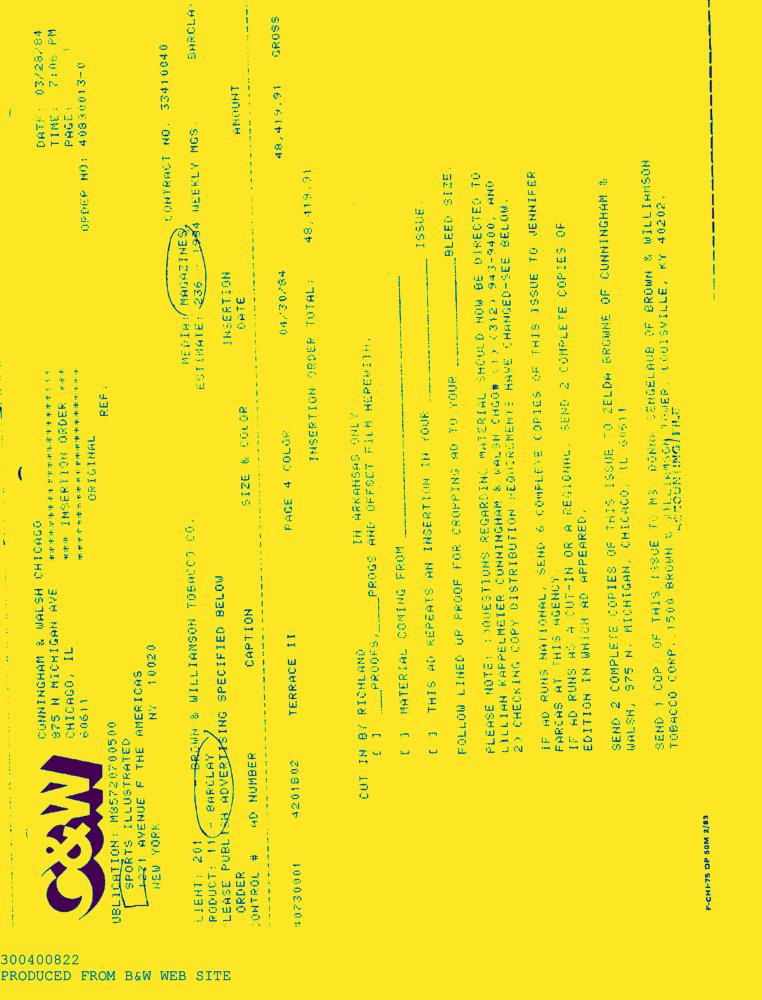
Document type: AD